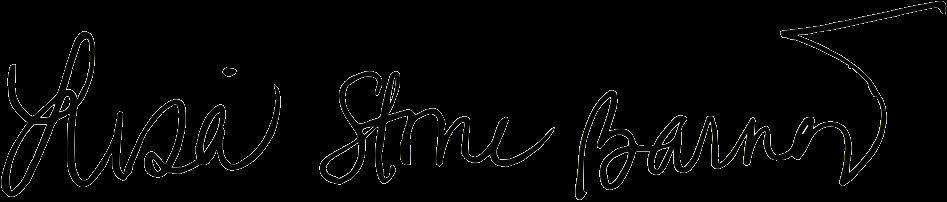
Signature of: lisa stone barnes